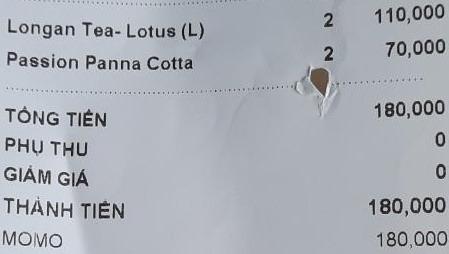
<table>
<tr>
<td>Longan Tea- Lotus (L)</td>
<td>2</td>
<td>110,000</td>
</tr>
<tr>
<td>Passion Panna Cotta</td>
<td>2</td>
<td>70,000</td>
</tr>
</table>

TỔNG TIỀN 180,000
PHỤ THU 0
GIẢM GIÁ 0
THÀNH TIỀN 180,000
MOMO 180,000